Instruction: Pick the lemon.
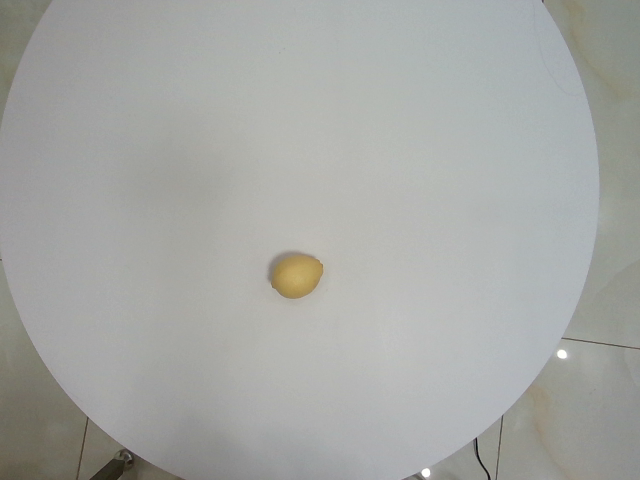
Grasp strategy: vertical